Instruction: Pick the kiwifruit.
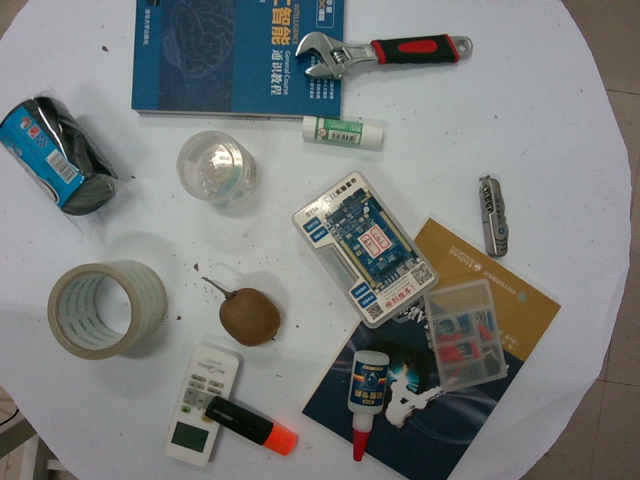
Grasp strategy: vertical